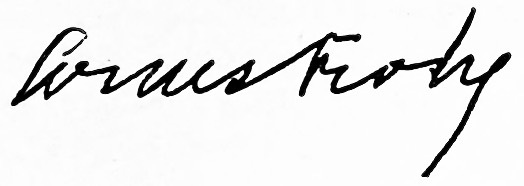
Signature of: william armstrong 1st baron armstrong